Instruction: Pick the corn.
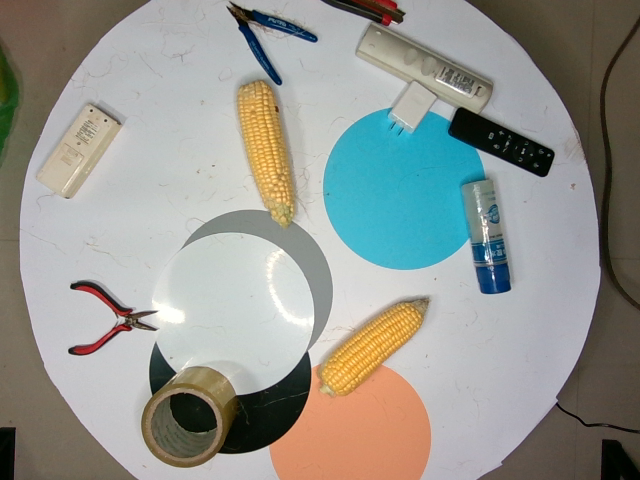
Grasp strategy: vertical